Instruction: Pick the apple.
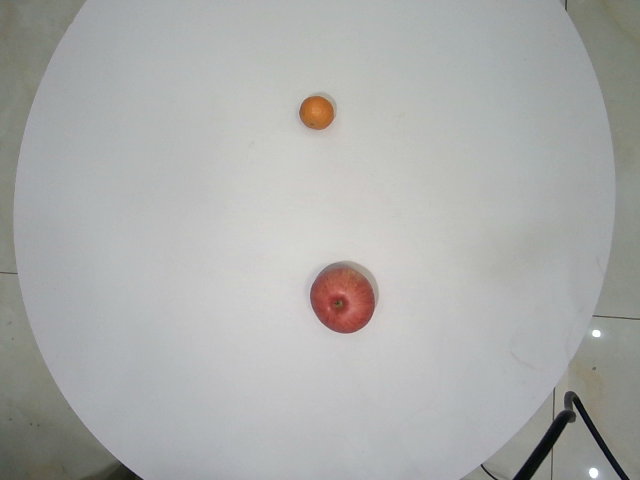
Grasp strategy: vertical